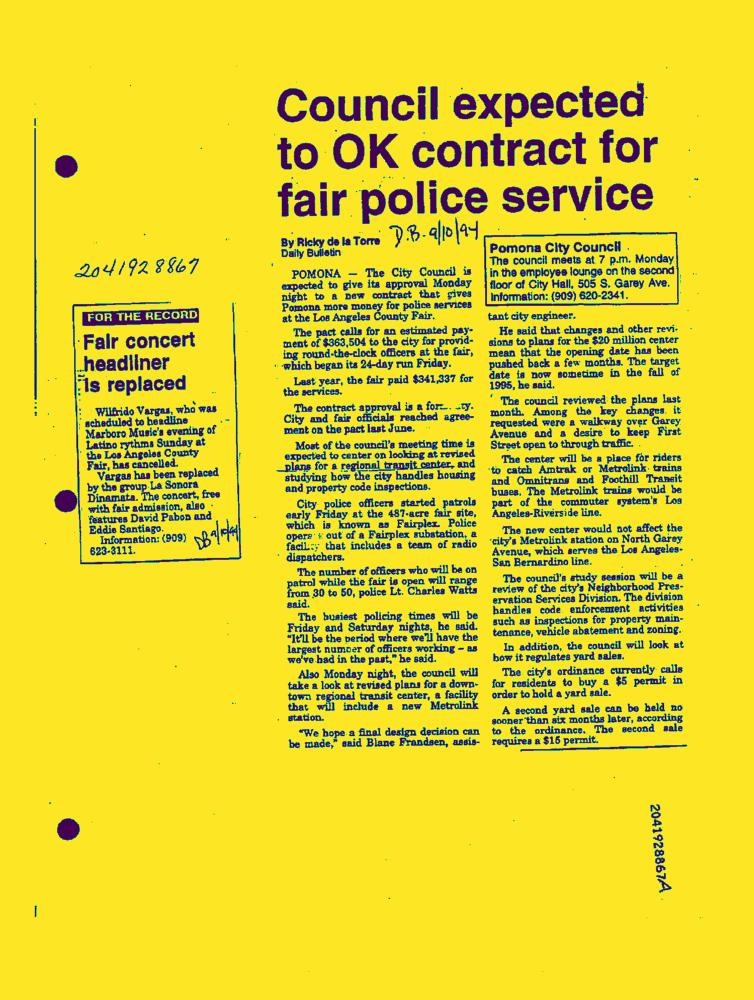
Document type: News-Article